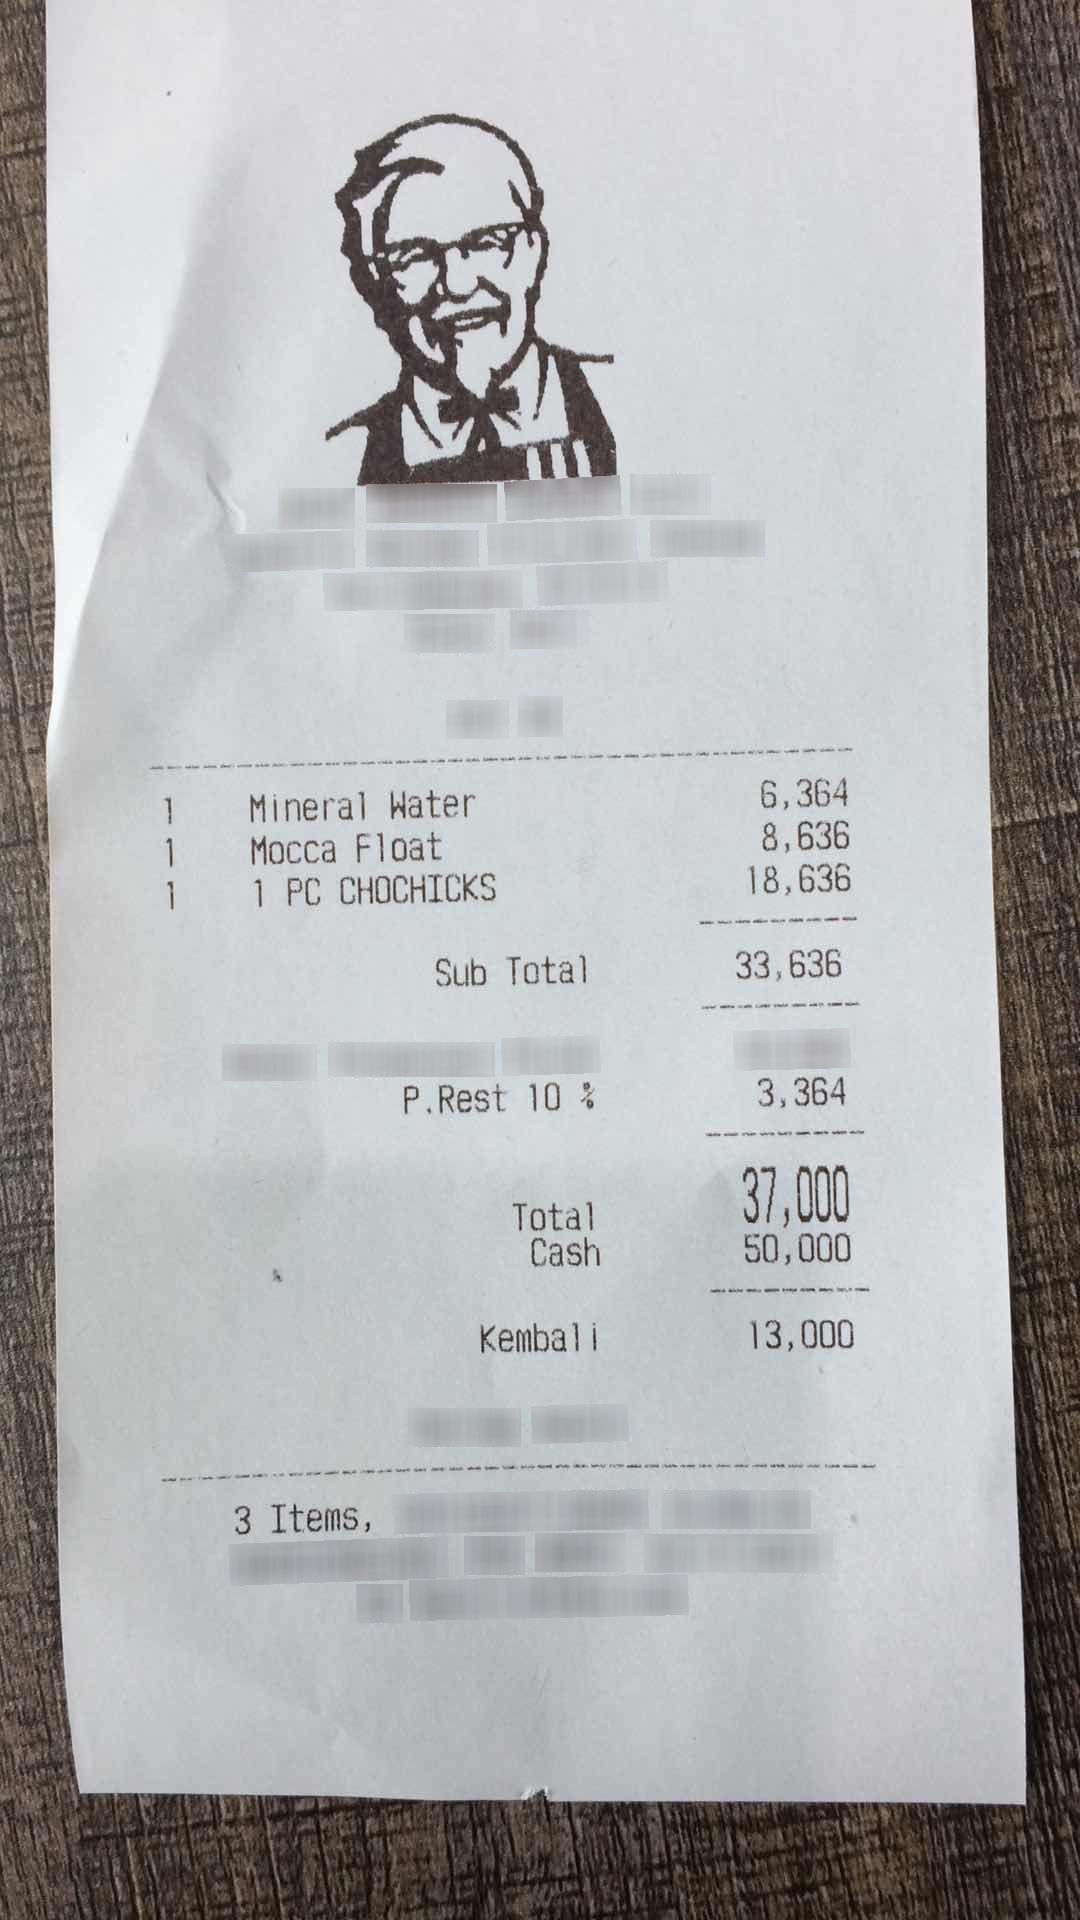
Number of items: 3
Subtotal: 33,636
Tax: 3,364
Total: 37,000
OCR text regions:
text: Total
text: 37,000
text: Cash
text: 50,000
text: Kembali
text: 13,000
text: 3
text: Items,
text: 1
text: Mineral
text: Water
text: 6,364
text: 1
text: Mocca
text: Float
text: 8,636
text: 1
text: 1
text: PC
text: CHOCHICKS
text: 18,636
text: Sub
text: Total
text: 33,636
text: P.Rest
text: 10
text: %
text: 3,364